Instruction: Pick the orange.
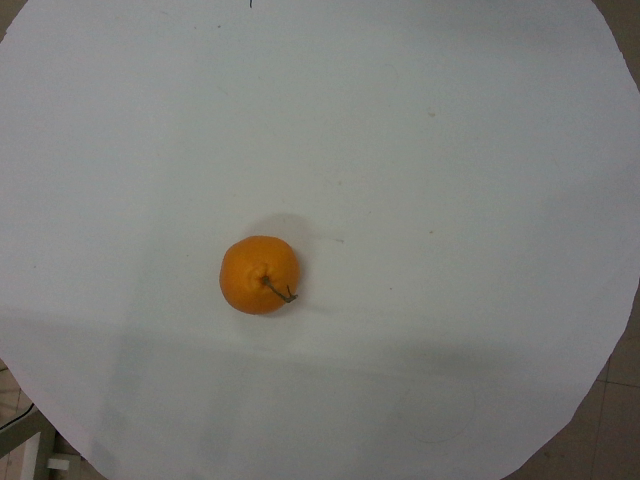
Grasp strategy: vertical